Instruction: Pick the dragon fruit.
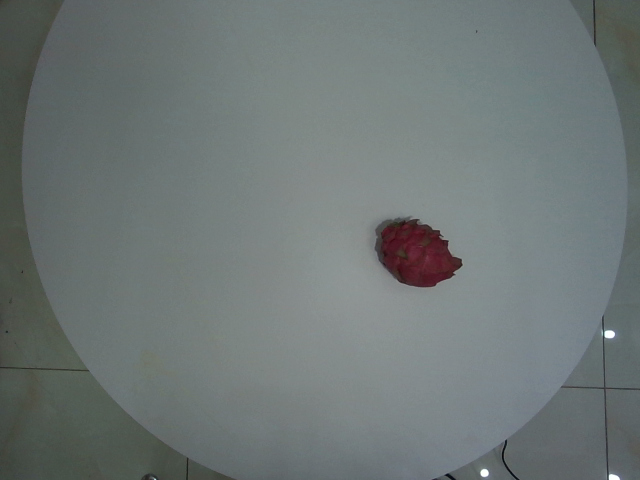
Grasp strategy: vertical